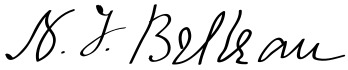
Signature of: narcisse fortunat belleau